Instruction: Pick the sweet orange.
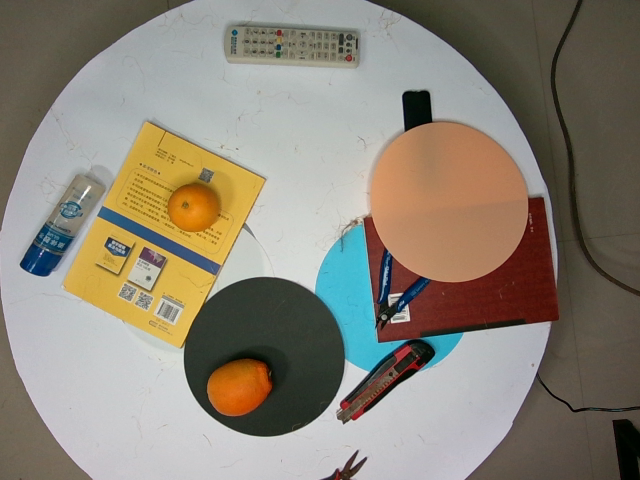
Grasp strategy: vertical